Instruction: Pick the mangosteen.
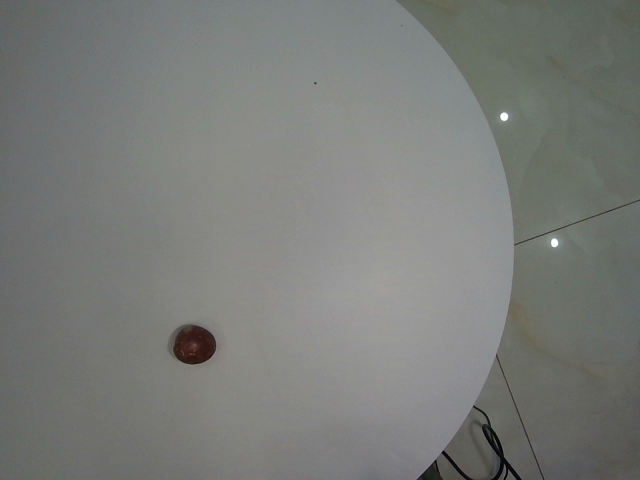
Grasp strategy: vertical